Question: What is the name of the tenant mentioned in the document?
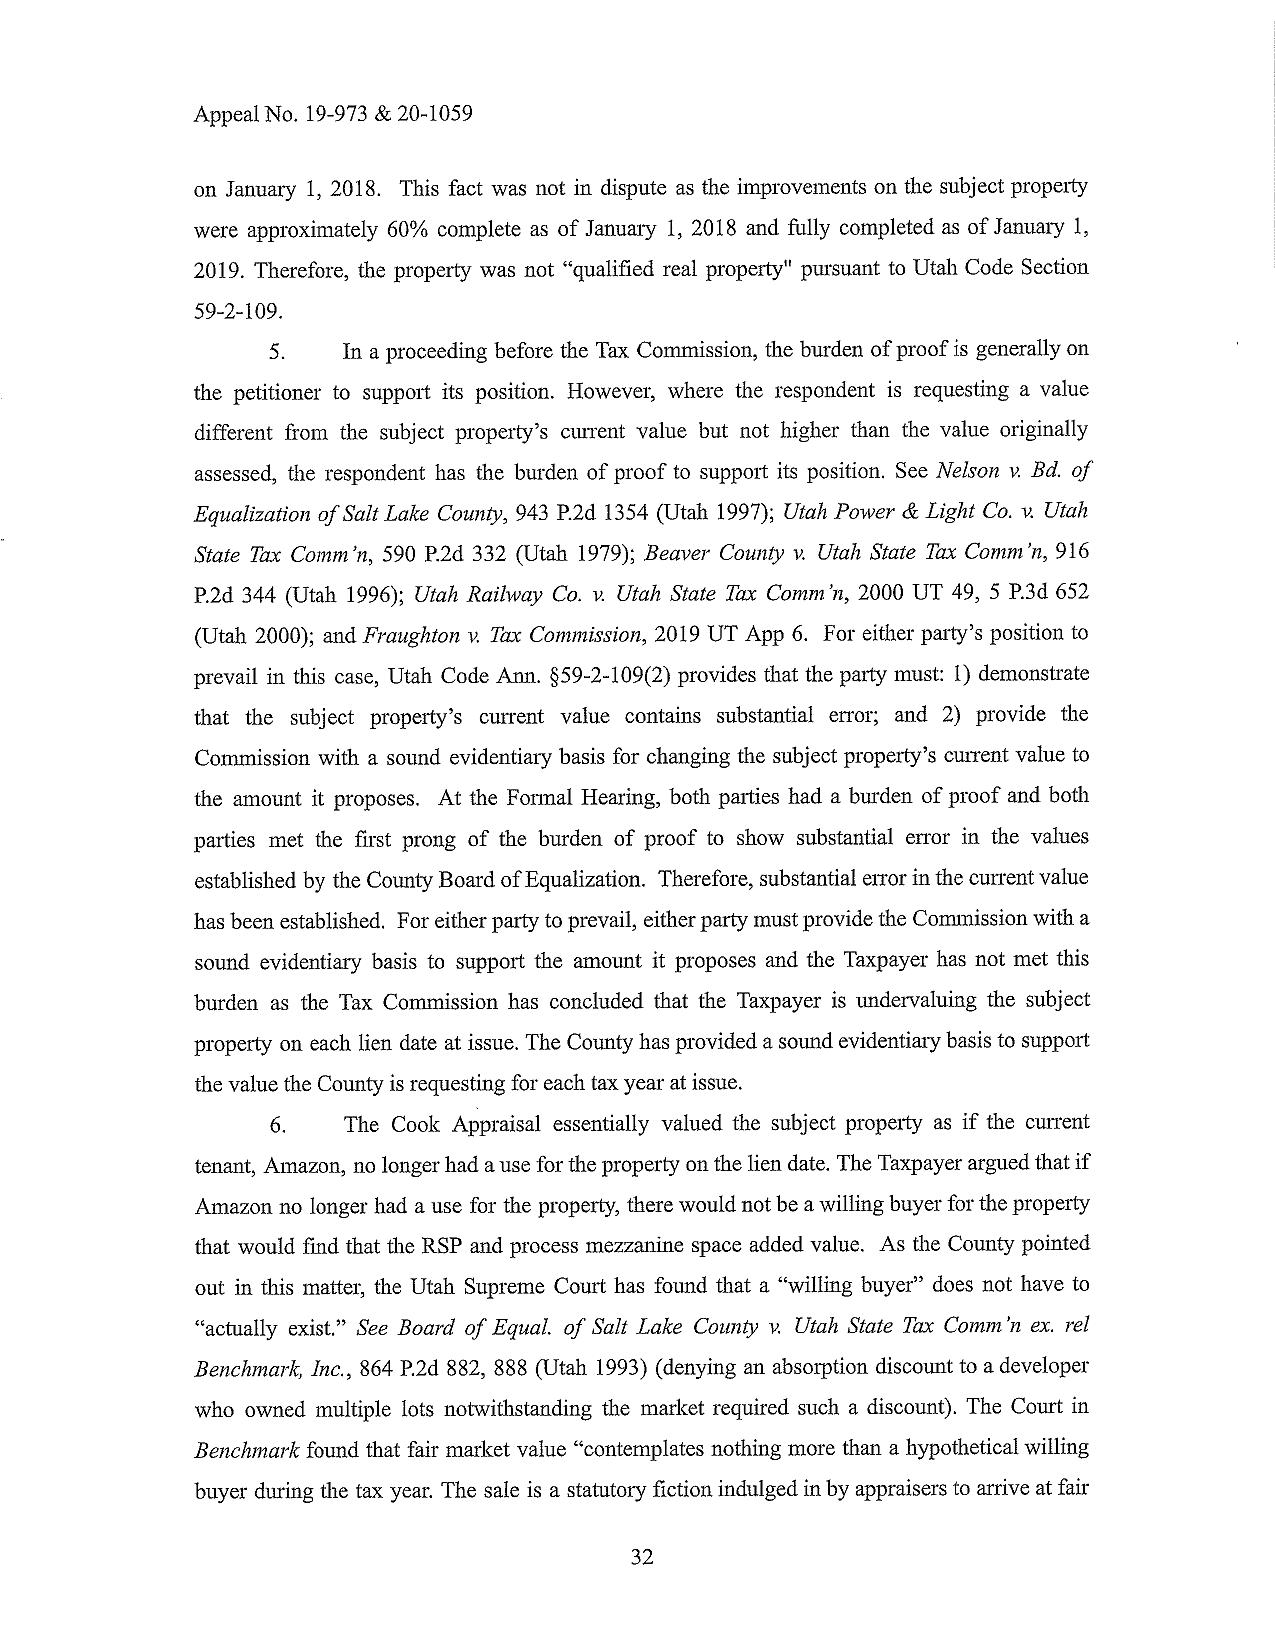
Answer: "Amazon"